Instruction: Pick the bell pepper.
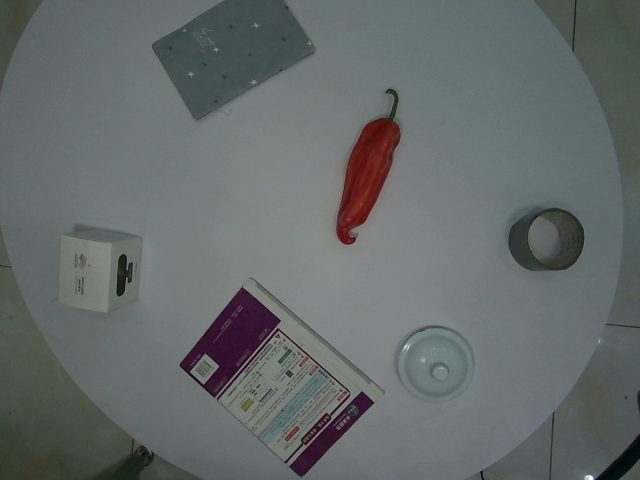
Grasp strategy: vertical